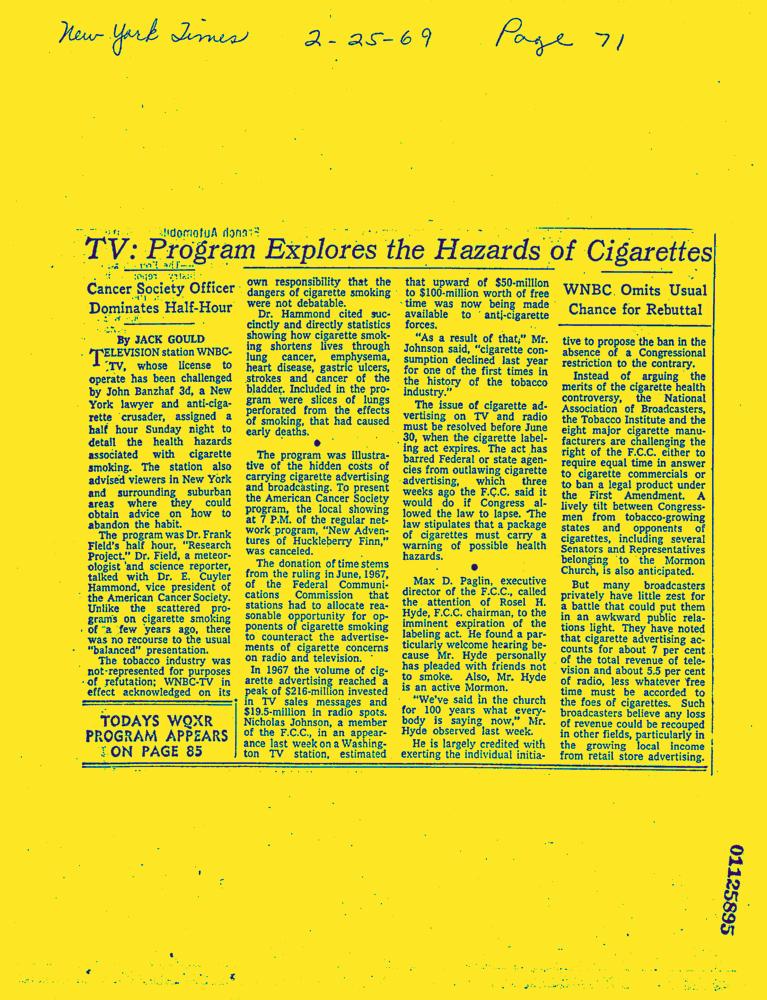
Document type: News-Article